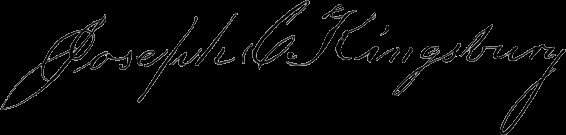
Signature of: joseph c kingsbury